Question: Explain the disease:
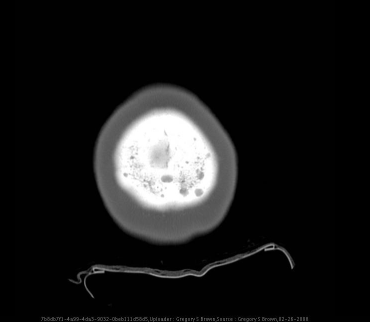
Answer: The disease is discussed as: HPI: 46 yo african american woman with a history of sarcoidosis presented with one year of intermittent conjunctiva inflammation and bleeding.  She has been followed by opthalmology who initially treated her for conjunctivitis.  The patient received numerous imaging studies of the orbits demonstrating bilateral lacrimal gland enlargement.  A head CT obtained in a emergency department for conjunctivitis and sinusitis demonstrated numerous 5-9mm lucencies in the posterior vertex of the skull  in addition to soft tissue density in the right maxillary sinus and lacrimal gland enlargement that were not initially clinically coordinated.  A biopsy of the left lacrimal gland was performed and pathology showed non-granulomatous inflammation with nodules of paucicellular, esinophillic stroma.  The tissue showed was positive for congo red staining demonstrating the presence of amyloid.  She was then referred to hematology/oncology who subsequently confirmed the diagnosis of amyloidosis based on serology and demonstration of numerous bone lucencies demonstrated on plain-film skeletal survey consistent with multiple myeloma.